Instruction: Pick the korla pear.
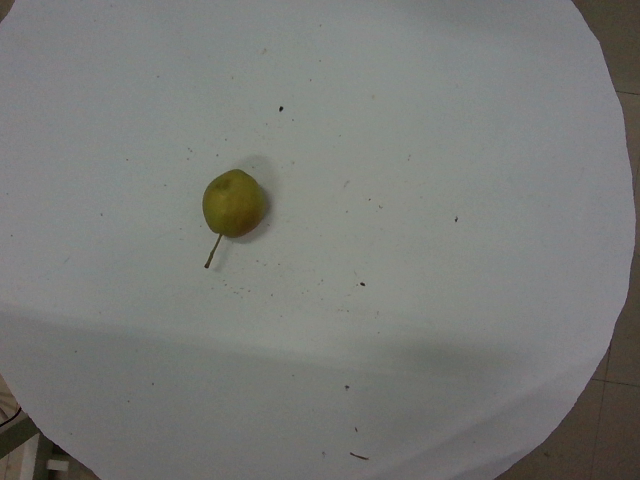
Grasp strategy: vertical